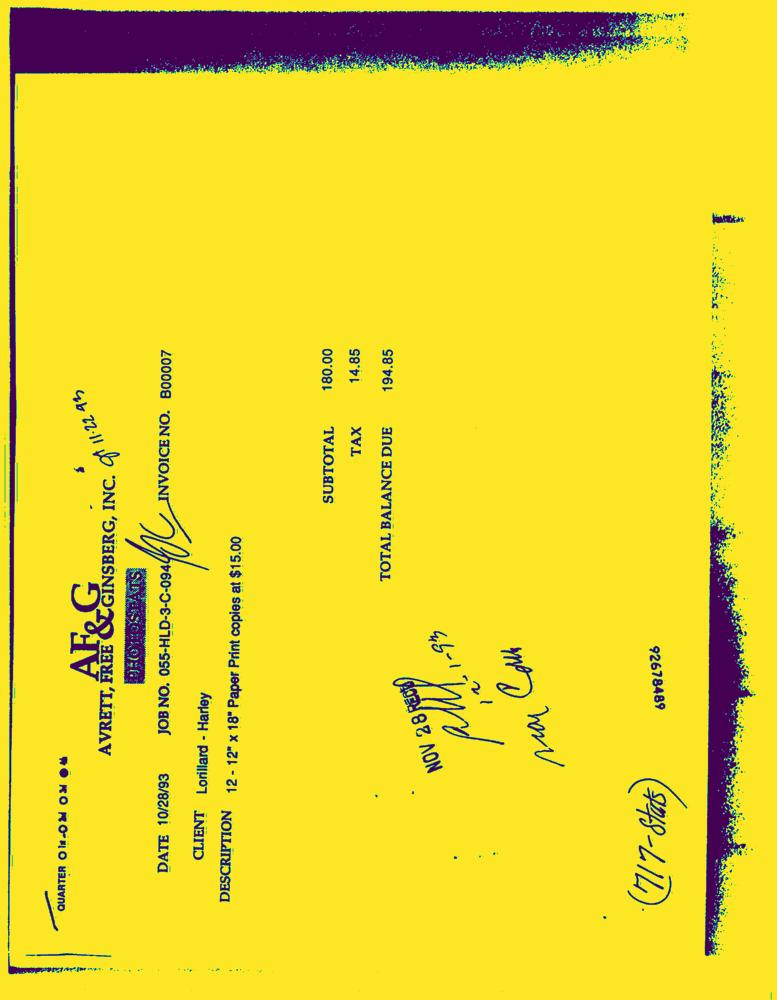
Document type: Invoice-Doc